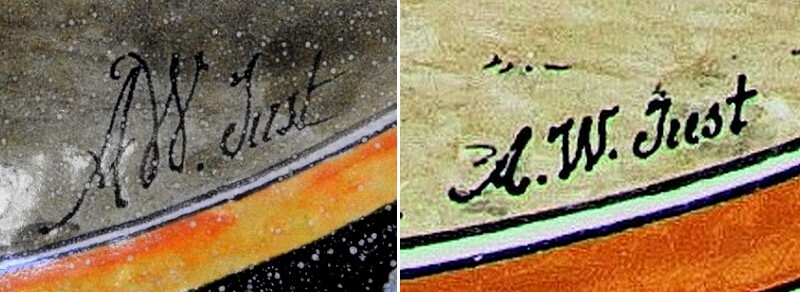
Signature of: a w just